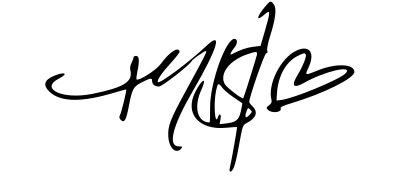
Signature of: ty dolla sign